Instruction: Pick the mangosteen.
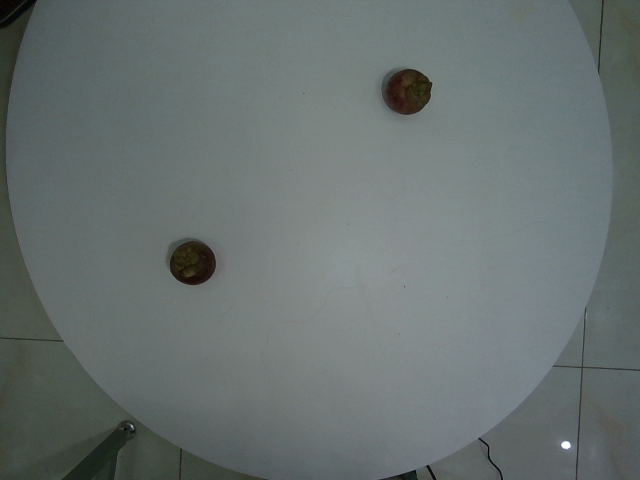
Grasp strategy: vertical